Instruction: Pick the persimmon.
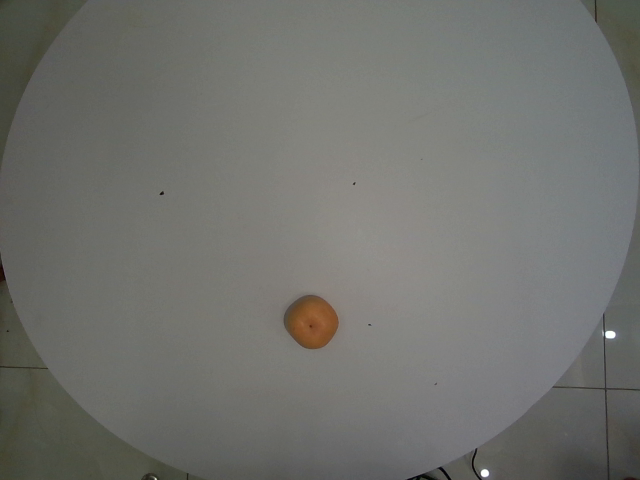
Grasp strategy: vertical